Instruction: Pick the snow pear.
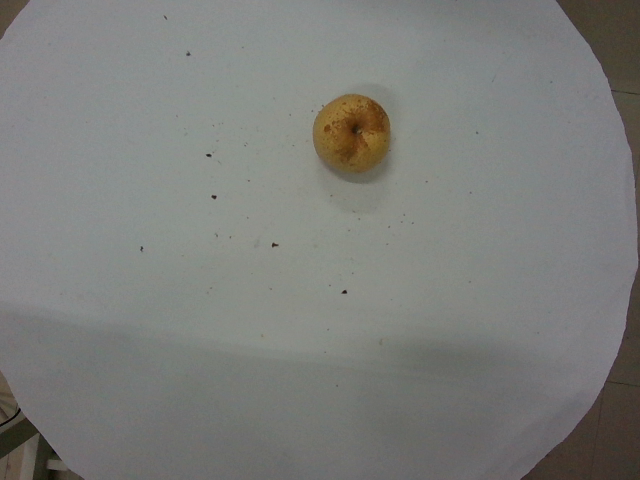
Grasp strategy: vertical